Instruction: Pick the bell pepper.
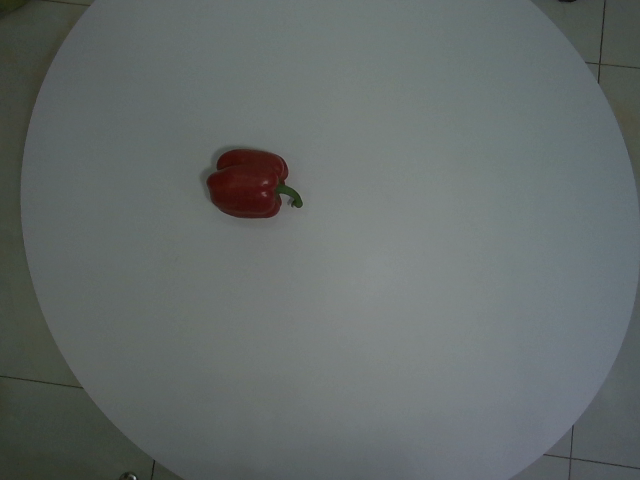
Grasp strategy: vertical